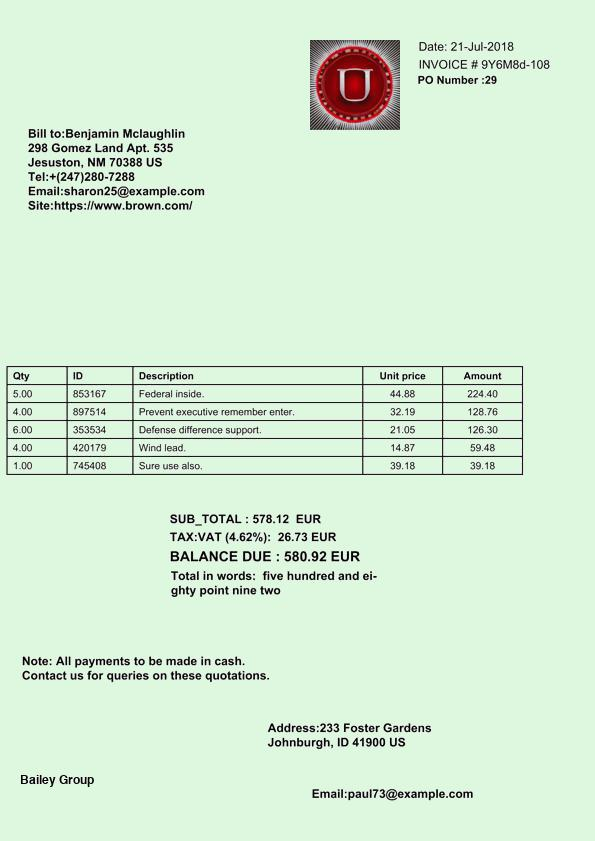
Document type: Invoice